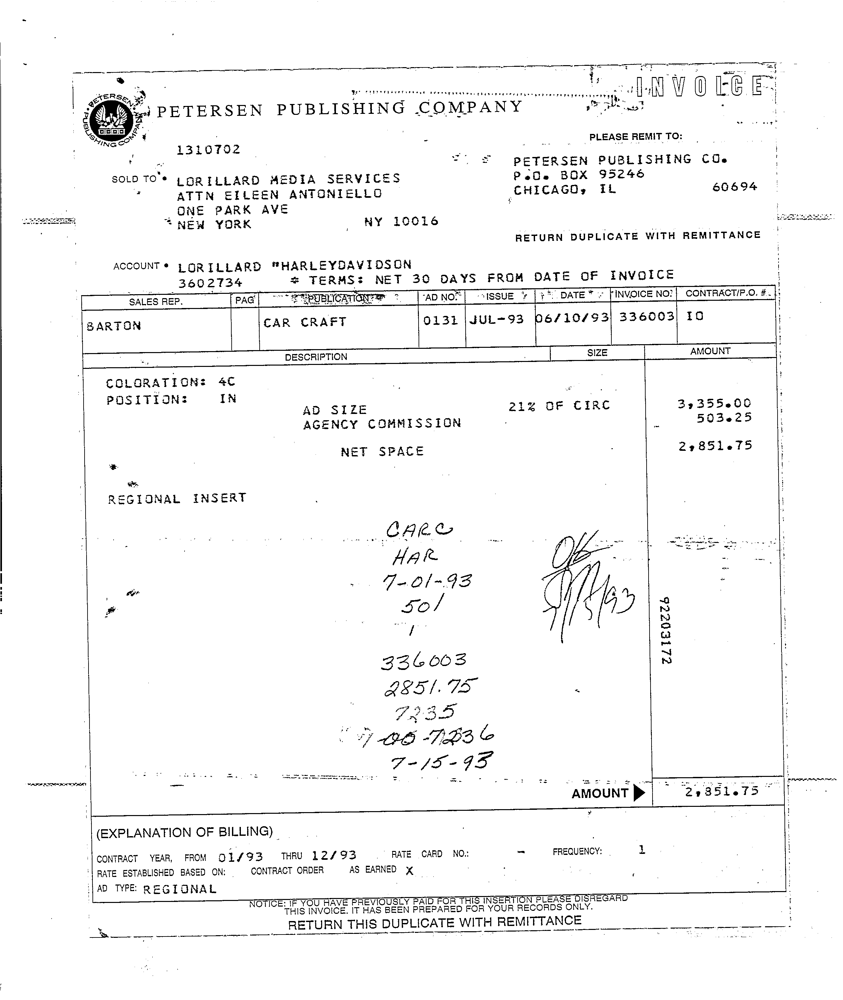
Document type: Invoice